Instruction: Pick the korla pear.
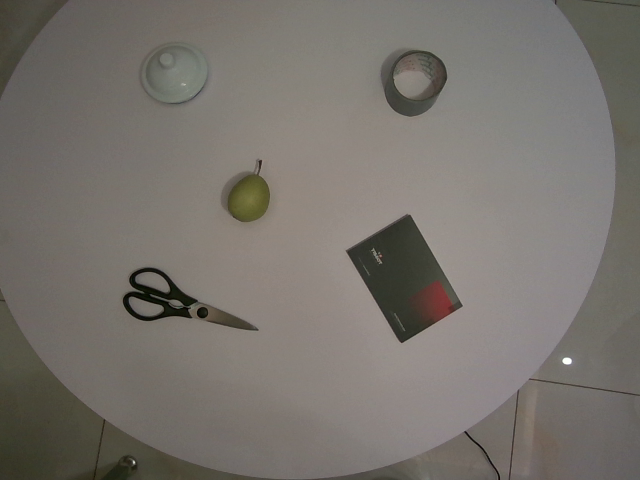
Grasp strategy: vertical